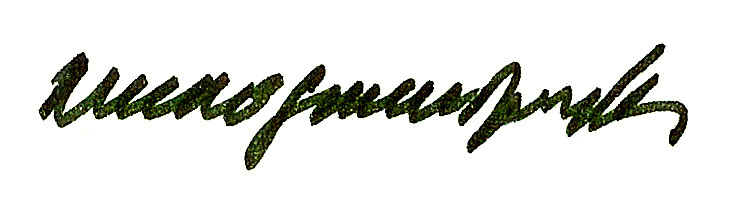
Signature of: milo dimitrijević